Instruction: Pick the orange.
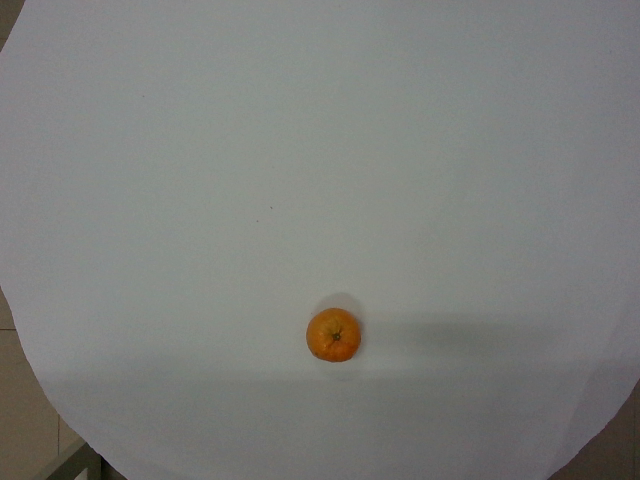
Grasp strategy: vertical